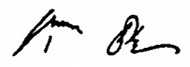
Signature of: q20560128